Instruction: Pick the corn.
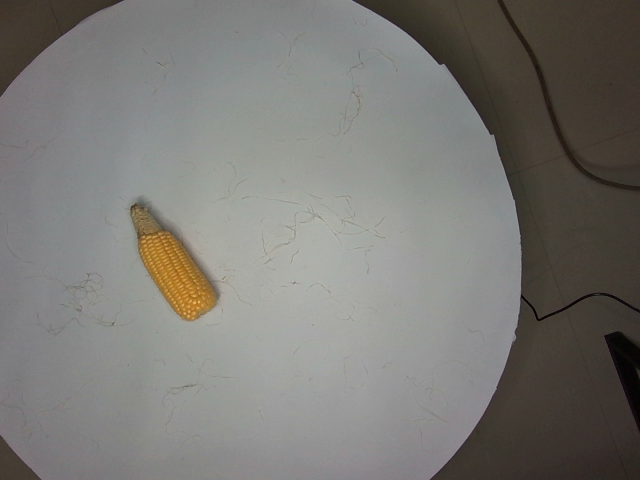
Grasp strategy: vertical